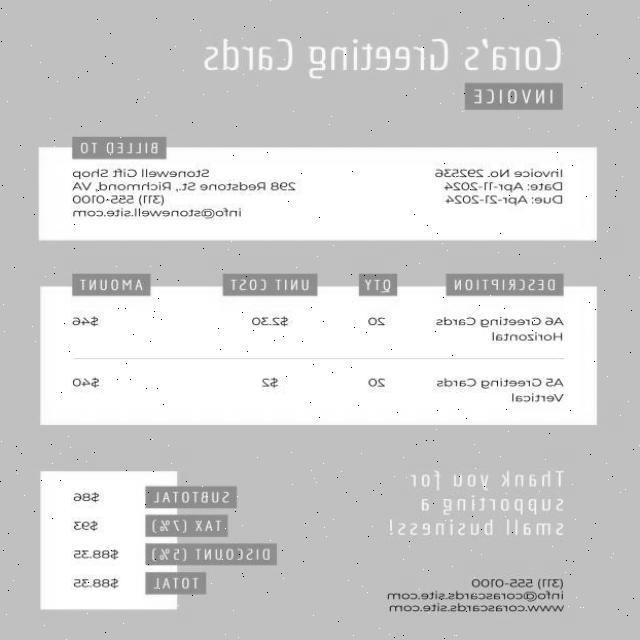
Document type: Invoice